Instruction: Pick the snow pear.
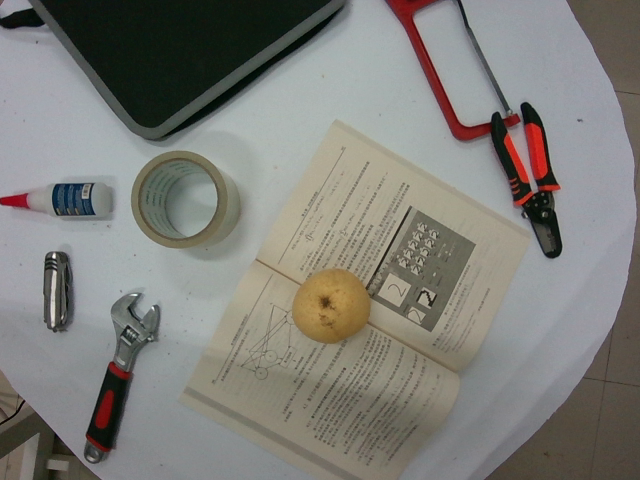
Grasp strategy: vertical